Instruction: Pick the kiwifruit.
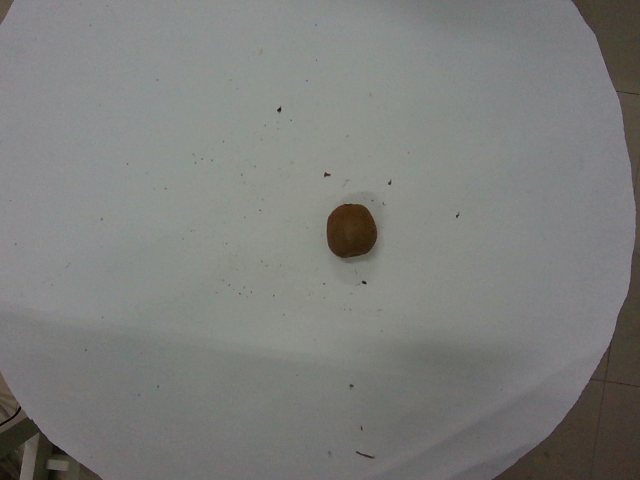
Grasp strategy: vertical